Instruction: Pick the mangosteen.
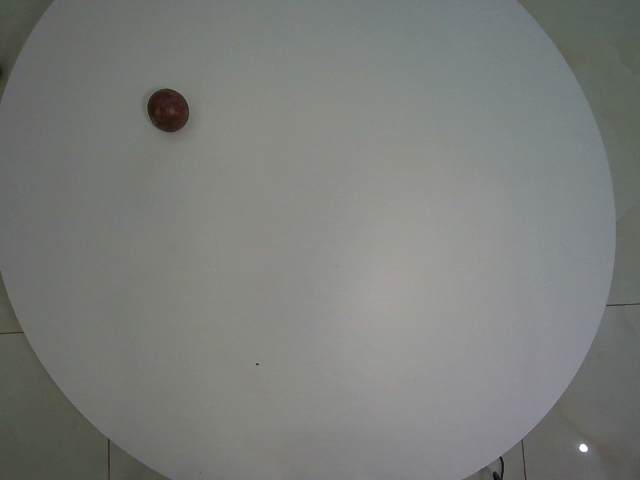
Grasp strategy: vertical